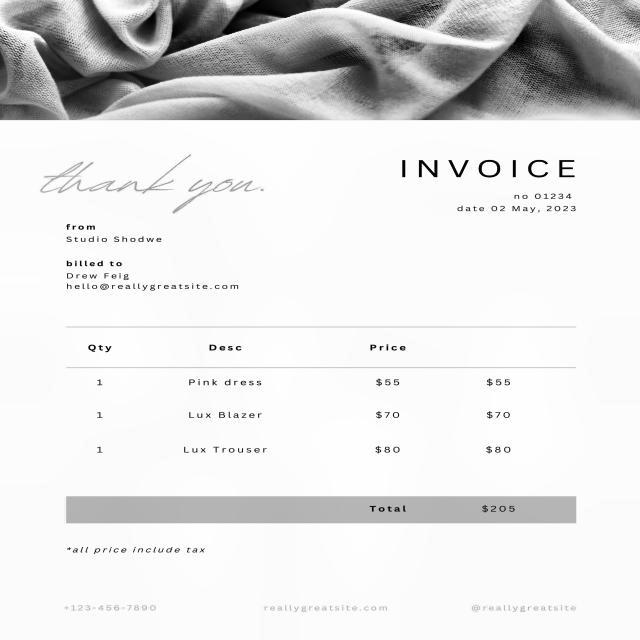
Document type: Invoice